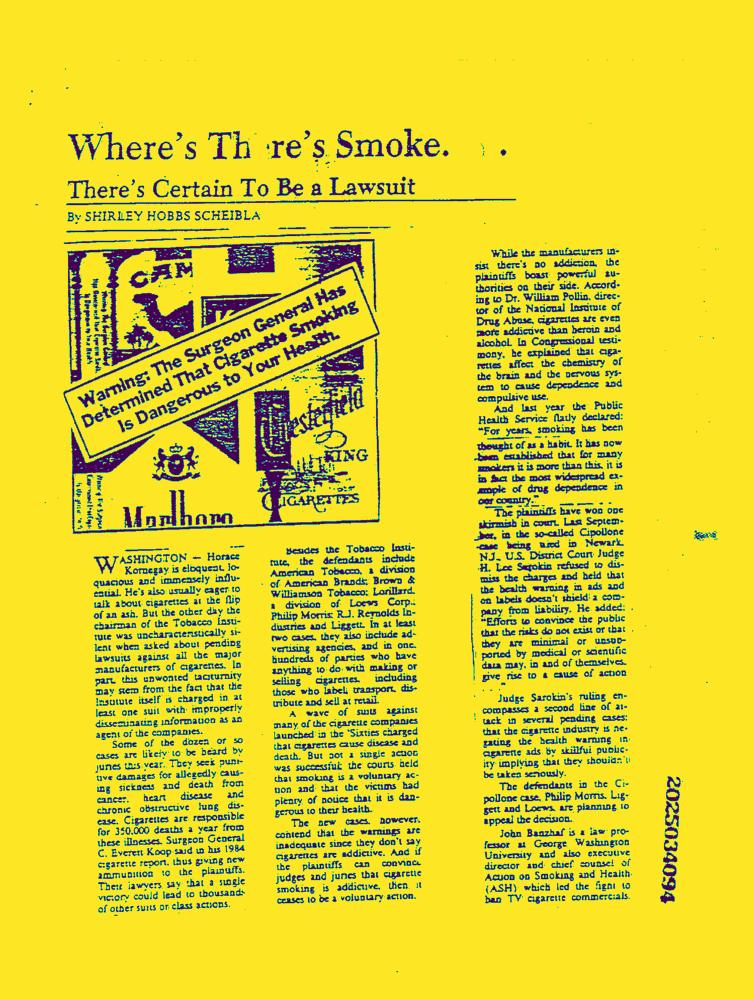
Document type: News-Article